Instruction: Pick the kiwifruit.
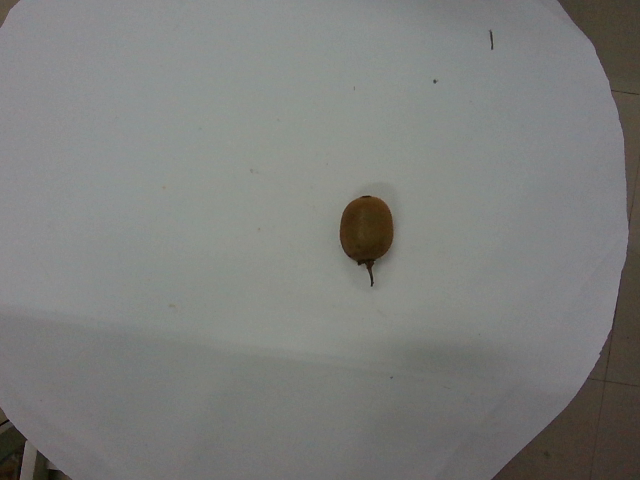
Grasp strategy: vertical